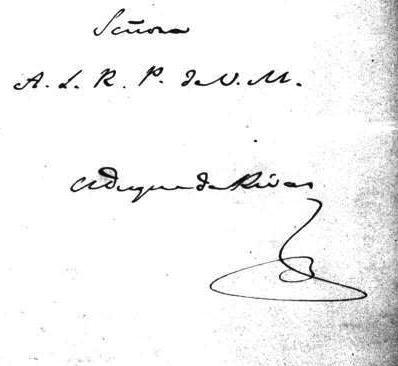
Signature of: ángel de saavedra 3rd duke of rivas